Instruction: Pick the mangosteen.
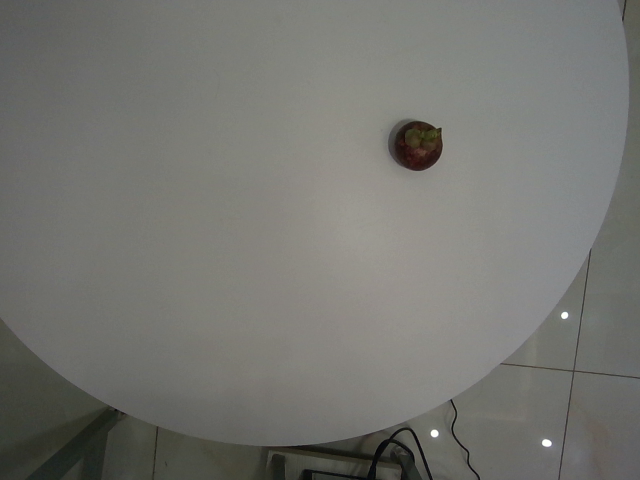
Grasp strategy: vertical